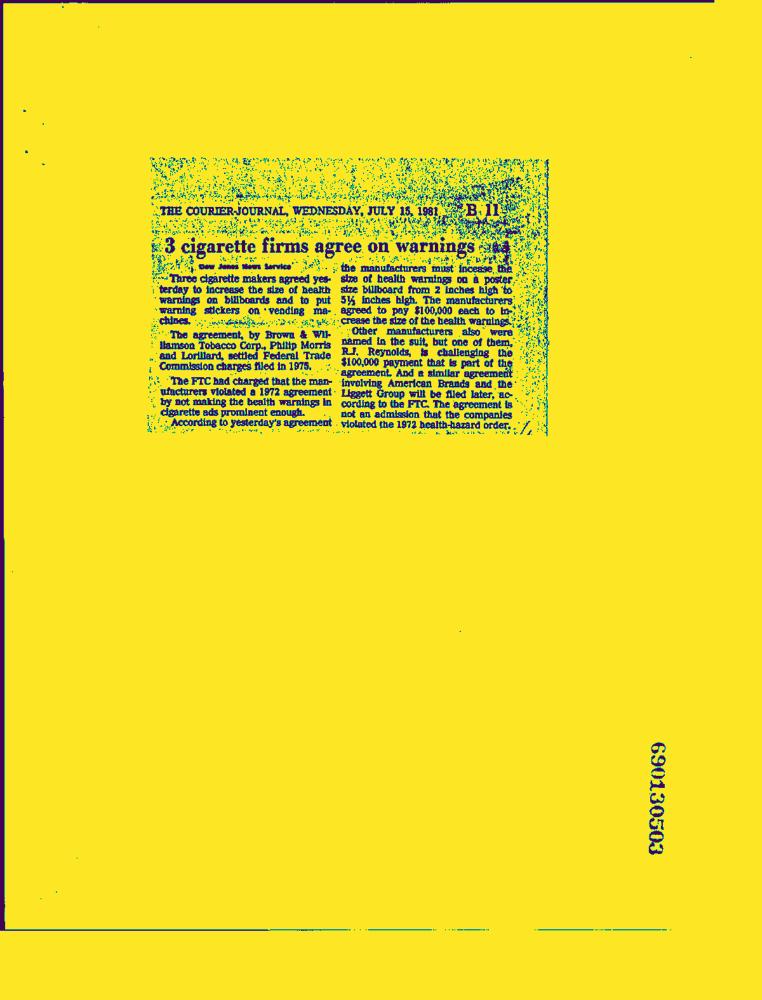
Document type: News-Article